Question: What could the diagnosis suggest?
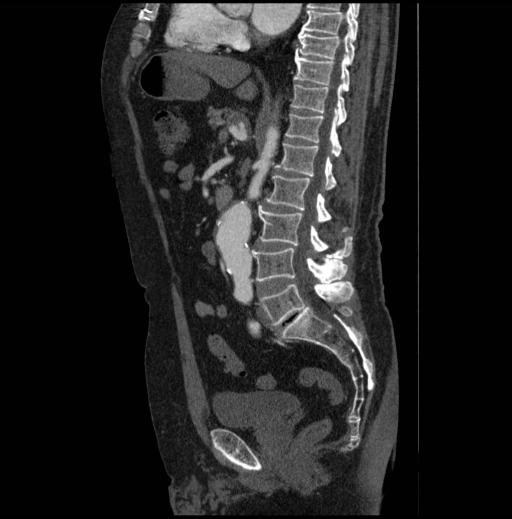
Answer: The possible diagnosis includes •  Celiac, Abdominal Aortic, Common Iliac Aneurysms:
- Atherosclerotic
- Inflammatory
- Mycotic / Infectious
- Arteriovenous Malformation
- Traumatic.